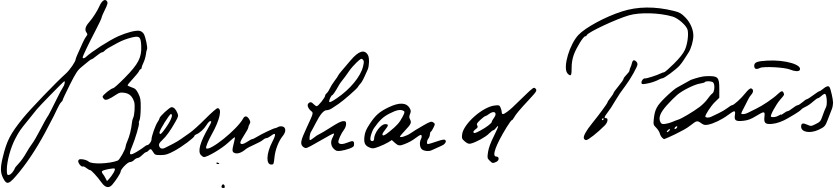
Signature of: bernhard paus